Question: What type of tax is indicated in the document, personal property or real estate?
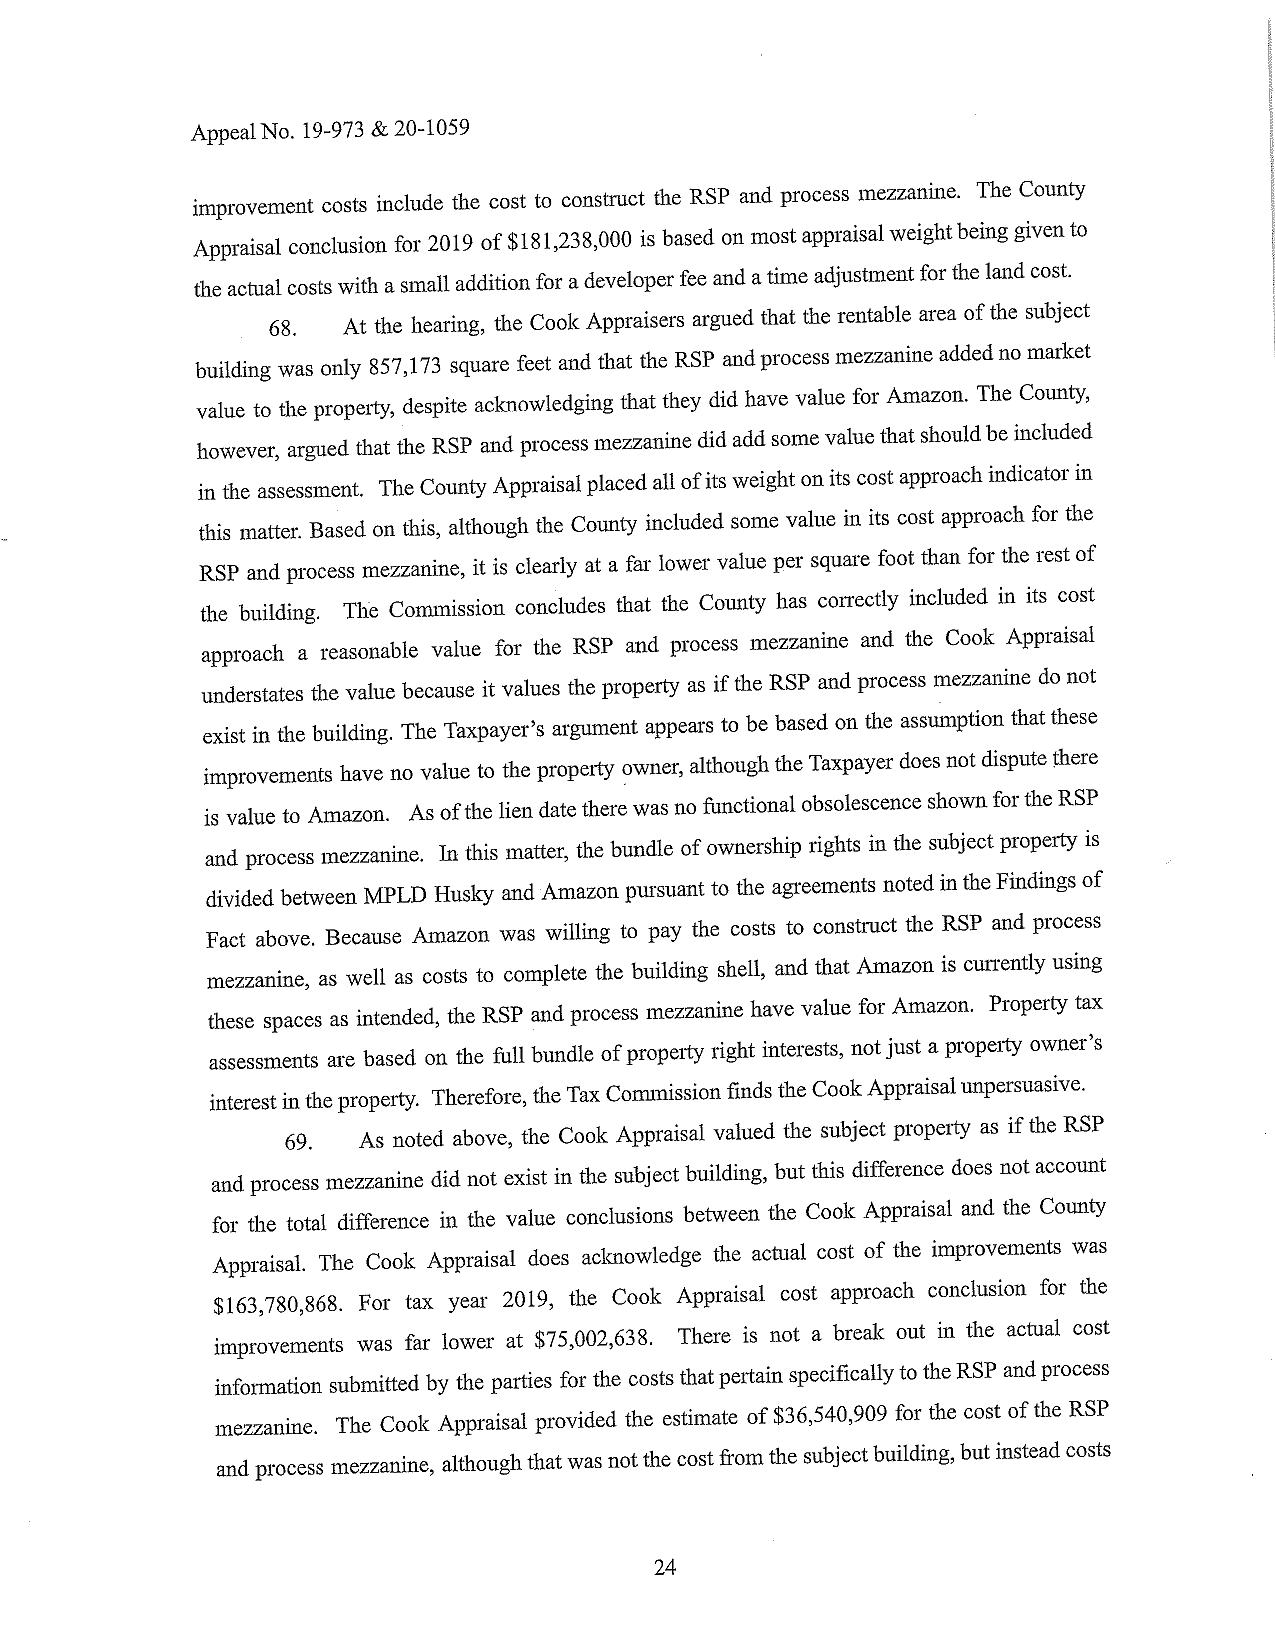
Answer: "Real Estate Tax"